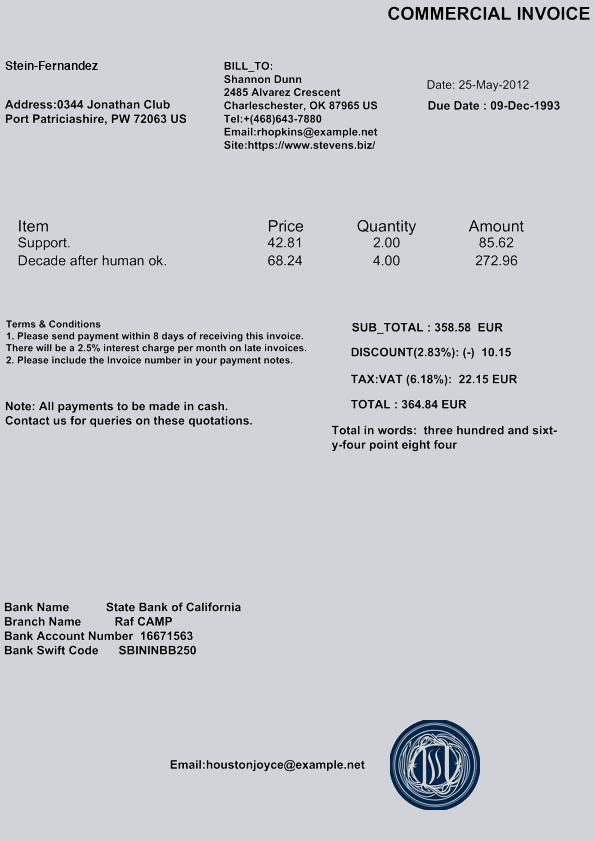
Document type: Invoice